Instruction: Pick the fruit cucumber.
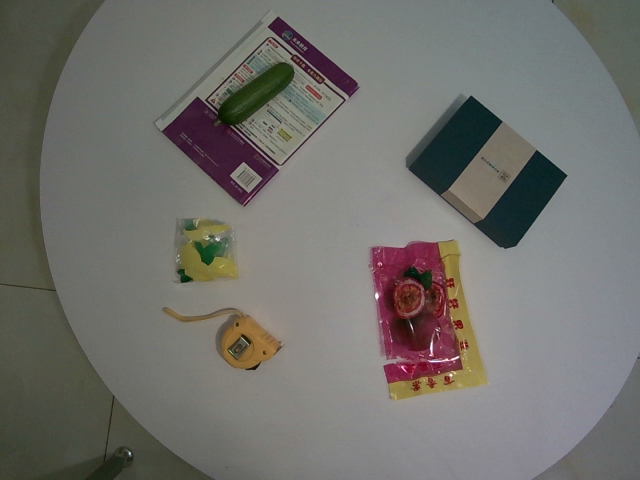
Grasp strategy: vertical